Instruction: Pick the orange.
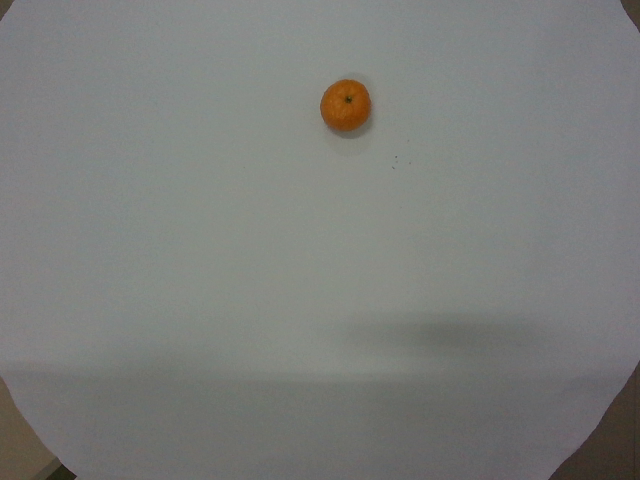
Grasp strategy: vertical